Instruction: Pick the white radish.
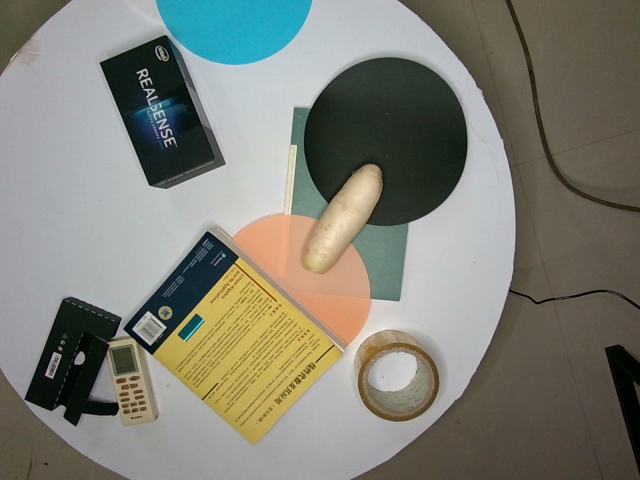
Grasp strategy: vertical